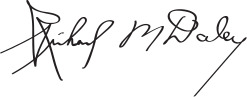
Signature of: richard m daley